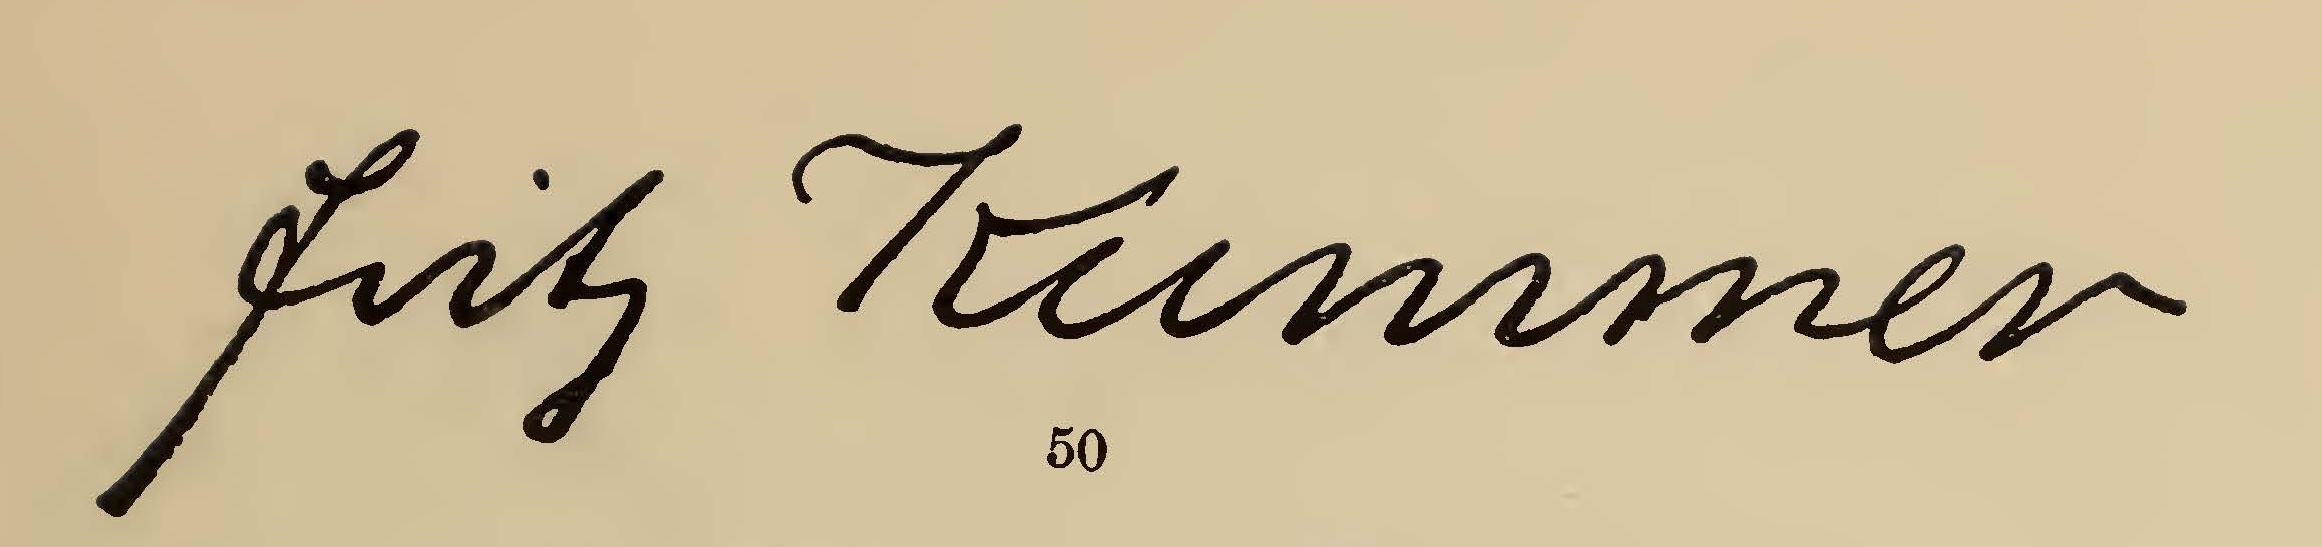
Signature of: fritz kummer